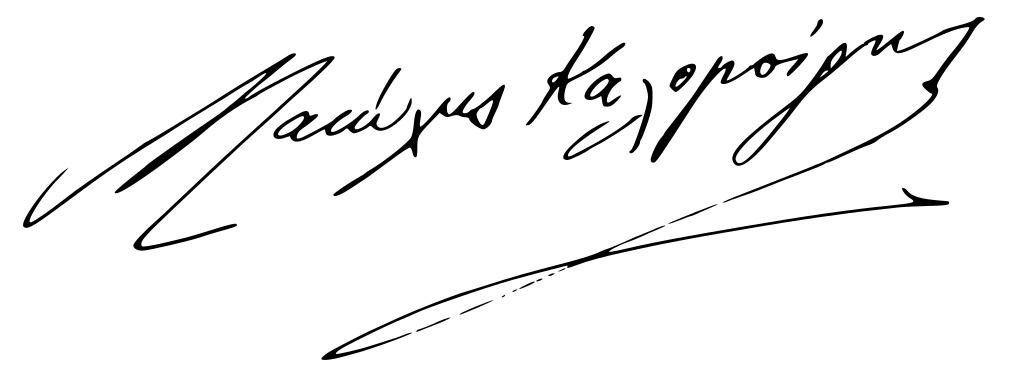
Signature of: manolis kalomiris